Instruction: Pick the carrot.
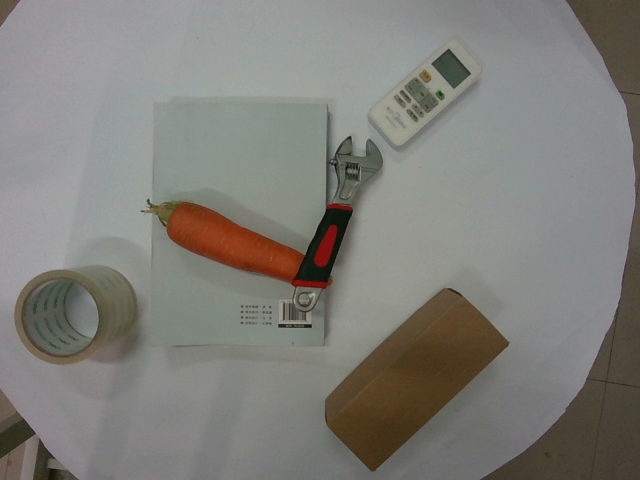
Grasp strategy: vertical